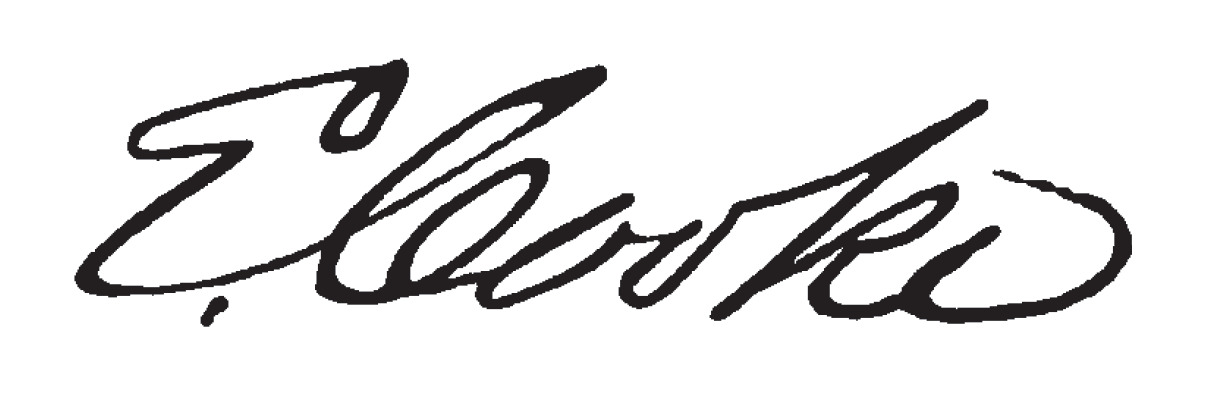
Signature of: eleutheros cooke